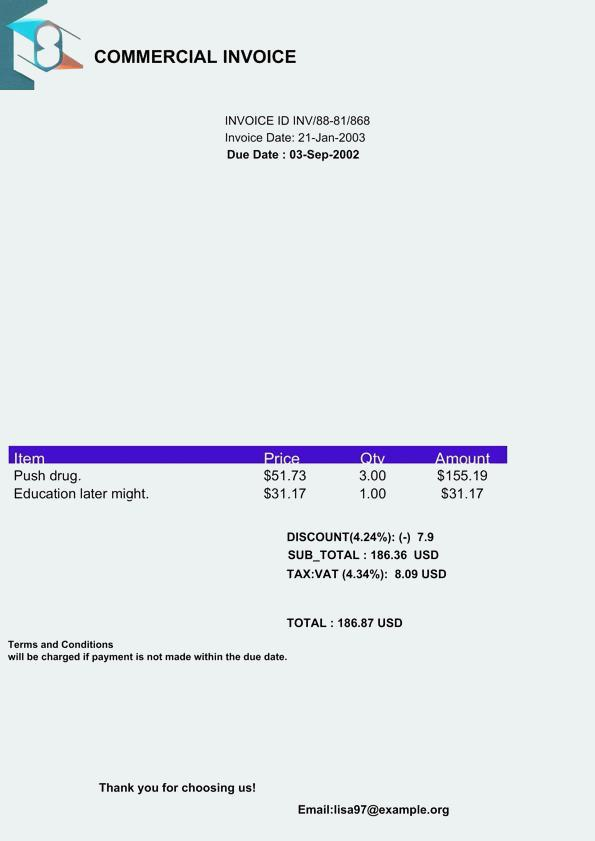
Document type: Invoice